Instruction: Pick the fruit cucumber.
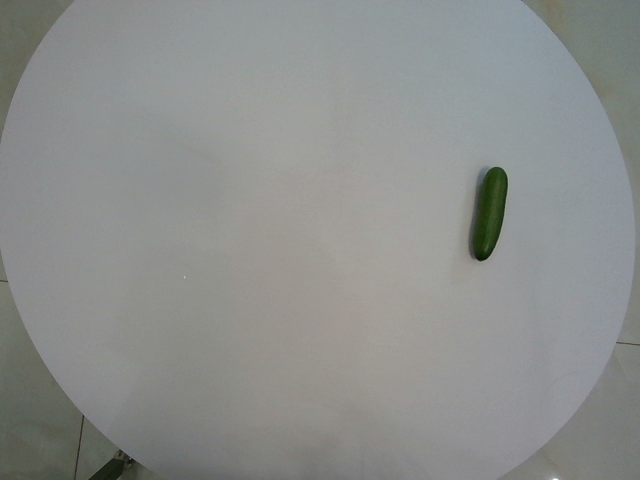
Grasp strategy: vertical